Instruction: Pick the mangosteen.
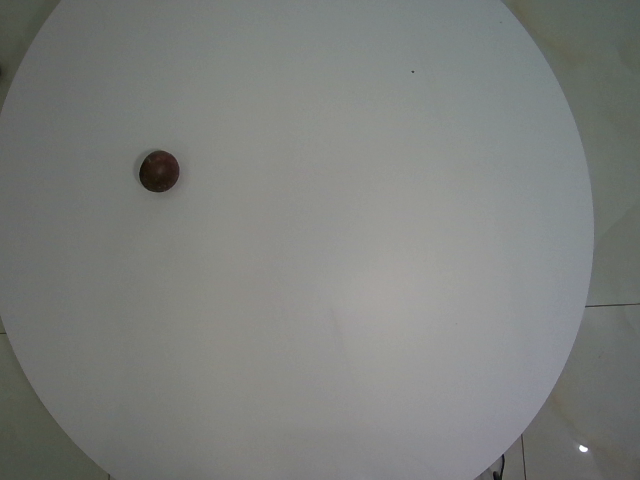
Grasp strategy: vertical